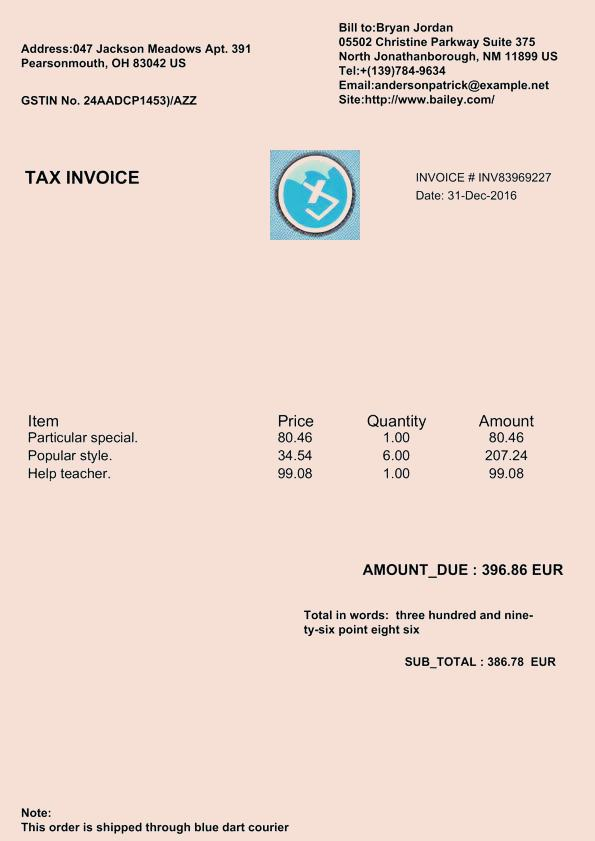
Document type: Invoice